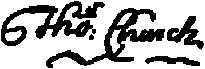
Signature of: thomas church